Question: What might the diagnosis be?
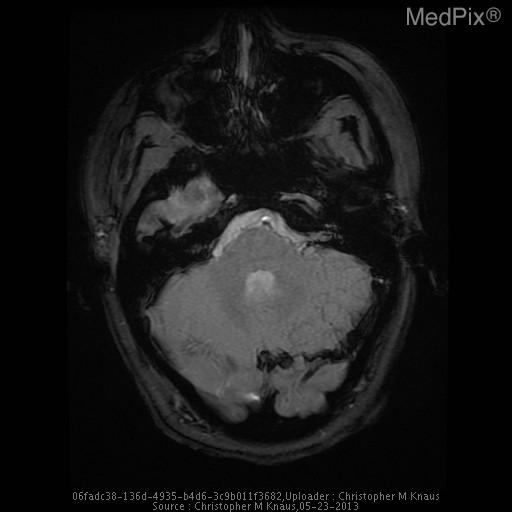
Answer: The possible diagnosis includes Venous sinus thrombosis
Severe dehydration
Polycythemia.